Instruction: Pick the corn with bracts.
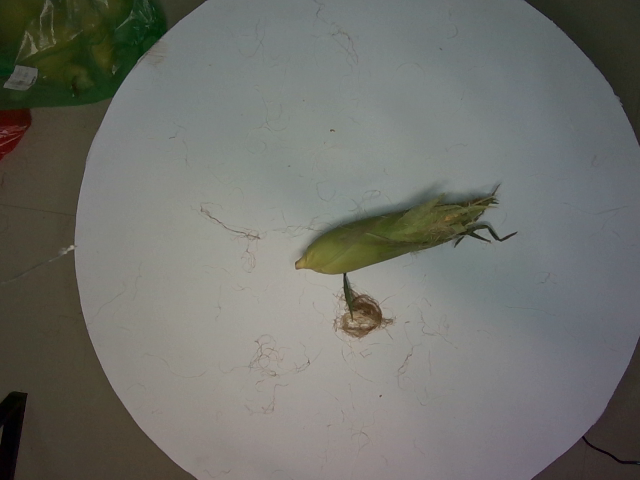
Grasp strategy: vertical